Question: How does the patient history play a role?
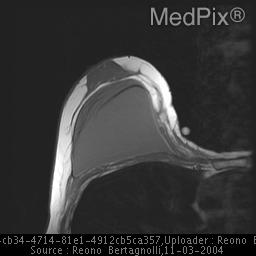
Answer: The patient's history of 55 Y/O female with bilateral silicone iplants.  Has right breast mass to 3-4o'clock is key in understanding the case.